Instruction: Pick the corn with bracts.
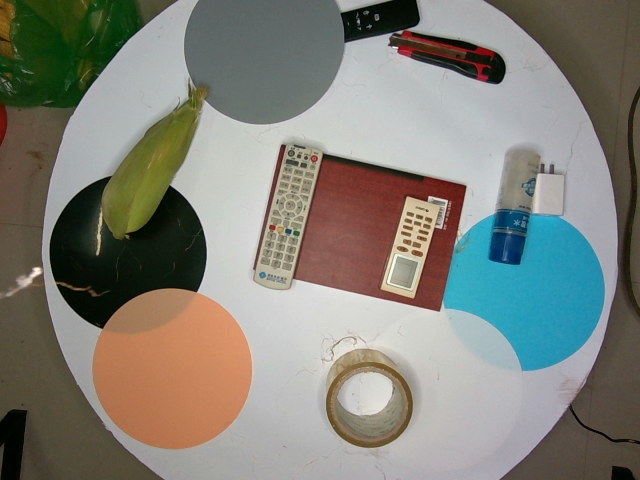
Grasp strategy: vertical